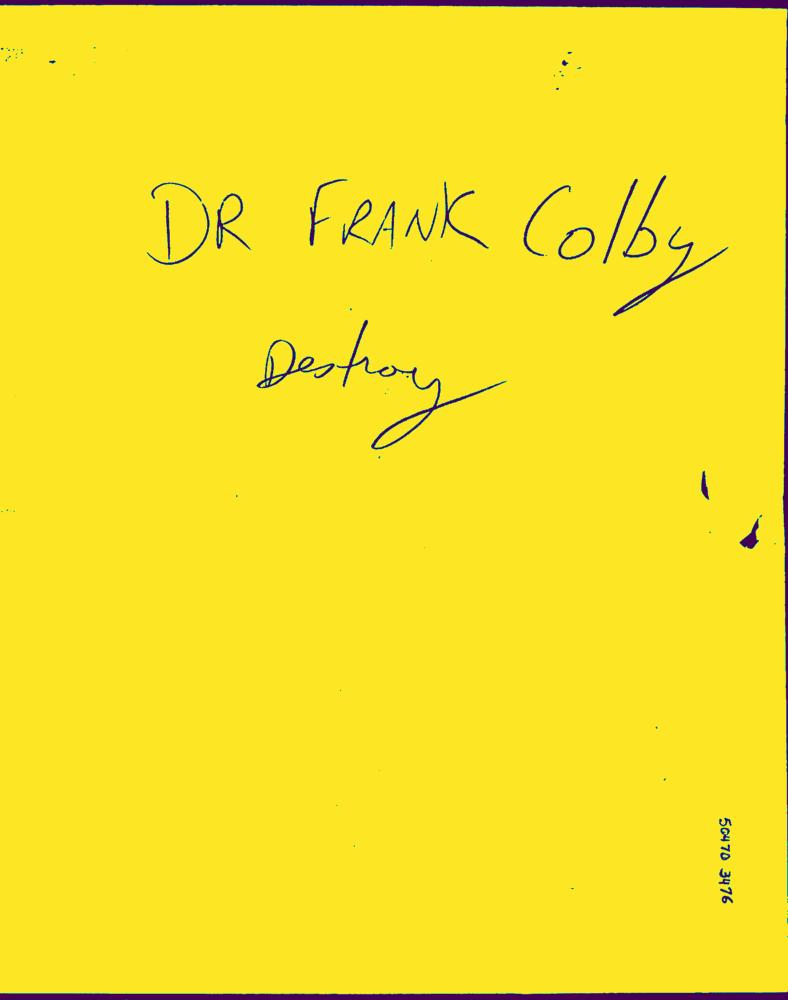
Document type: Hand-Written